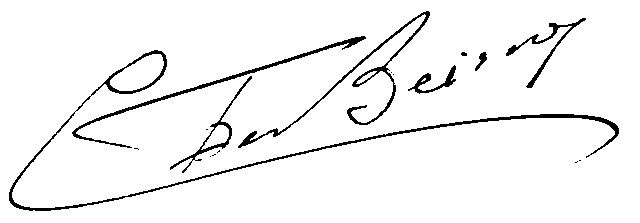
Signature of: fernand beissier